Question: What type of tax is indicated in the document, personal property or real estate?
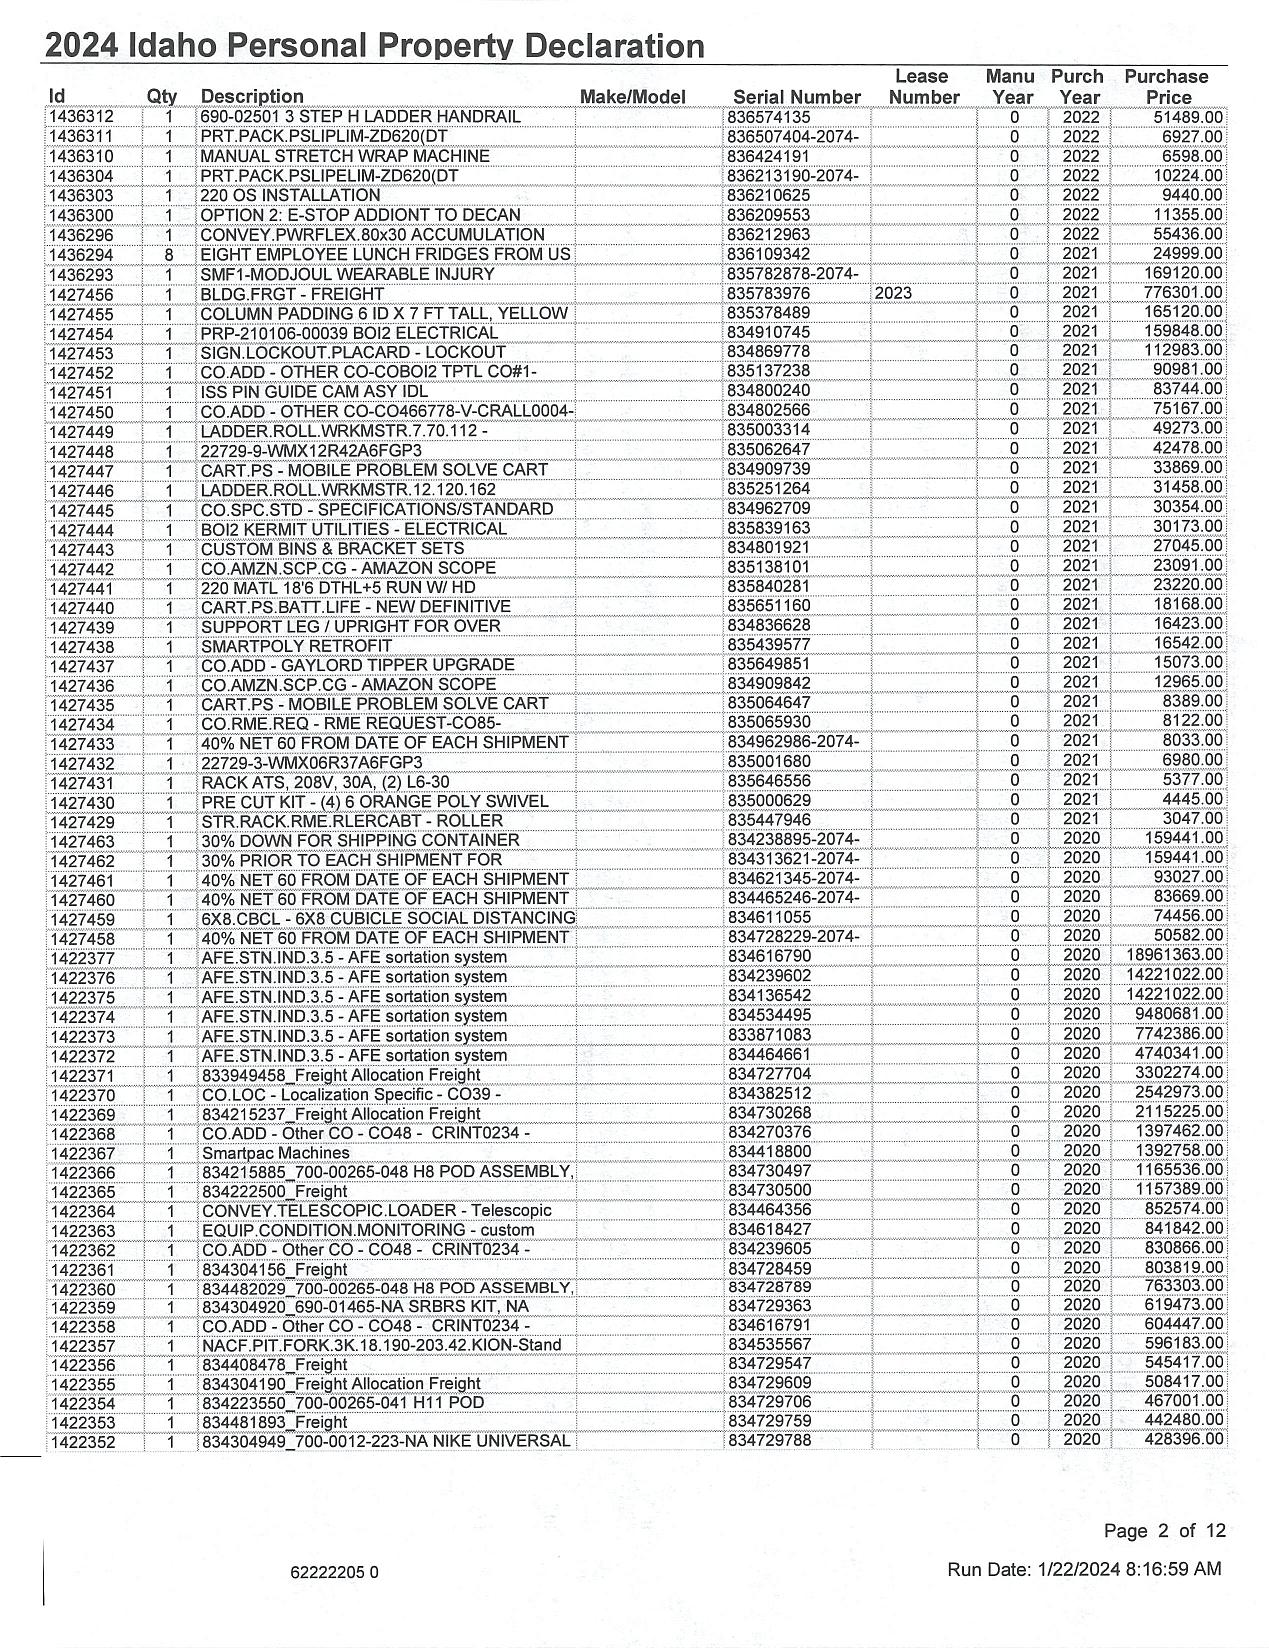
Answer: "Personal Property"